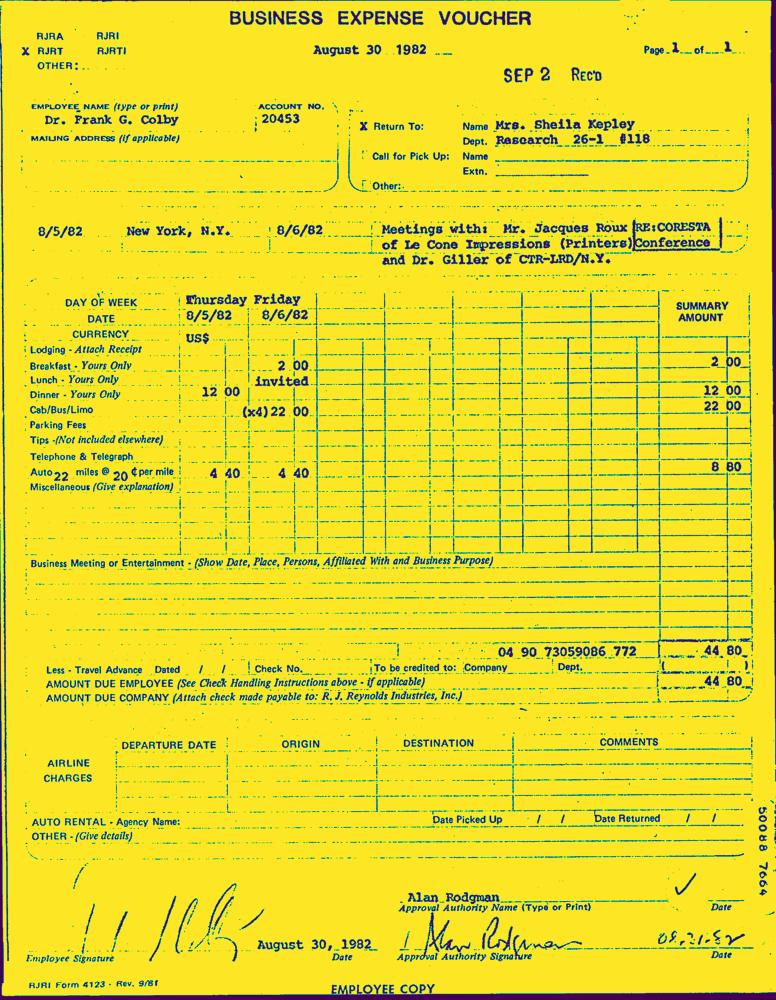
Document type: Invoice-Doc